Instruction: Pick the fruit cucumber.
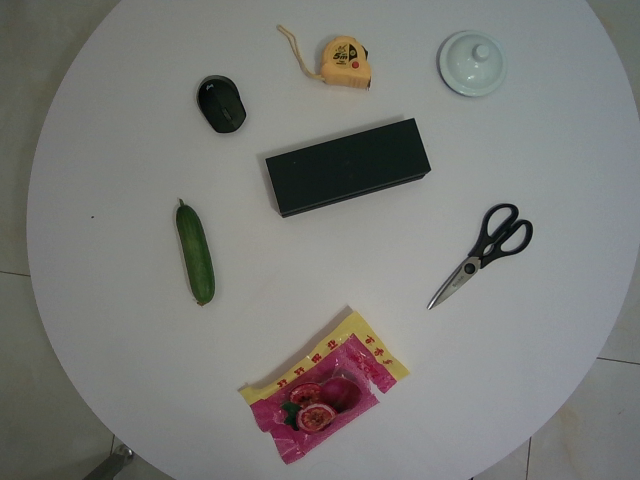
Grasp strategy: vertical